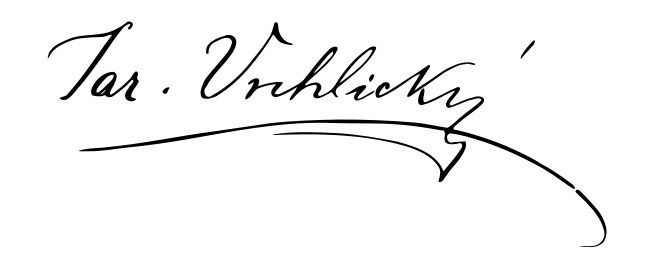
Signature of: jaroslav vrchlický